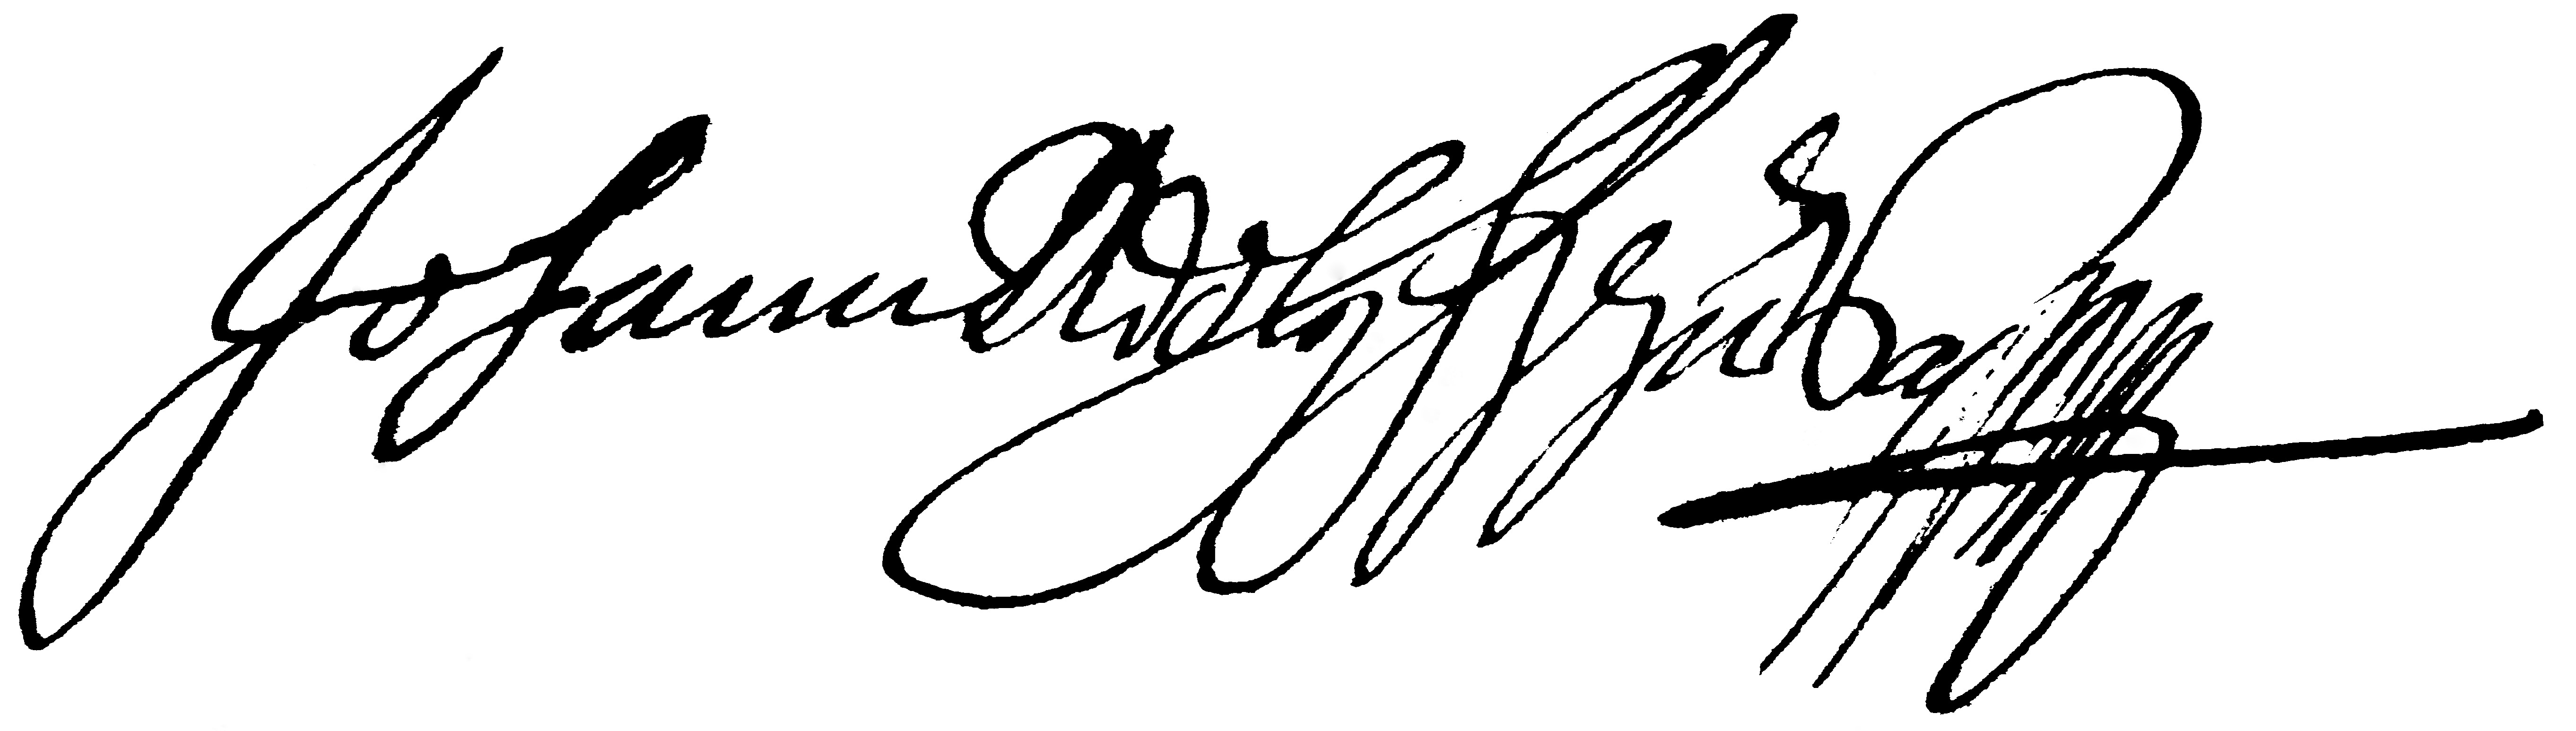
Signature of: johann adolf of saxe gotha altenburg